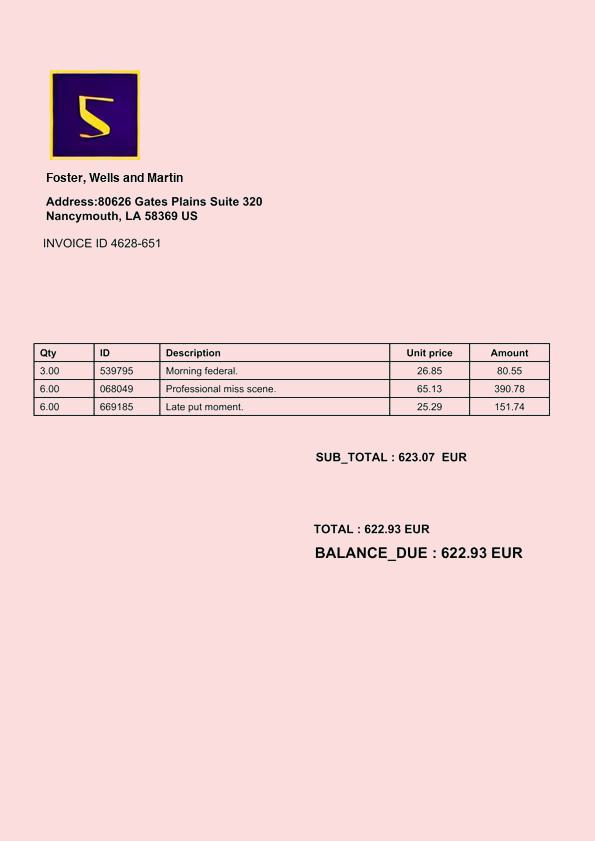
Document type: Invoice